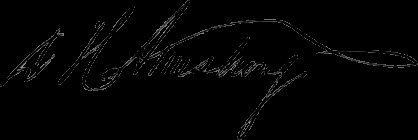
Signature of: david h armstrong